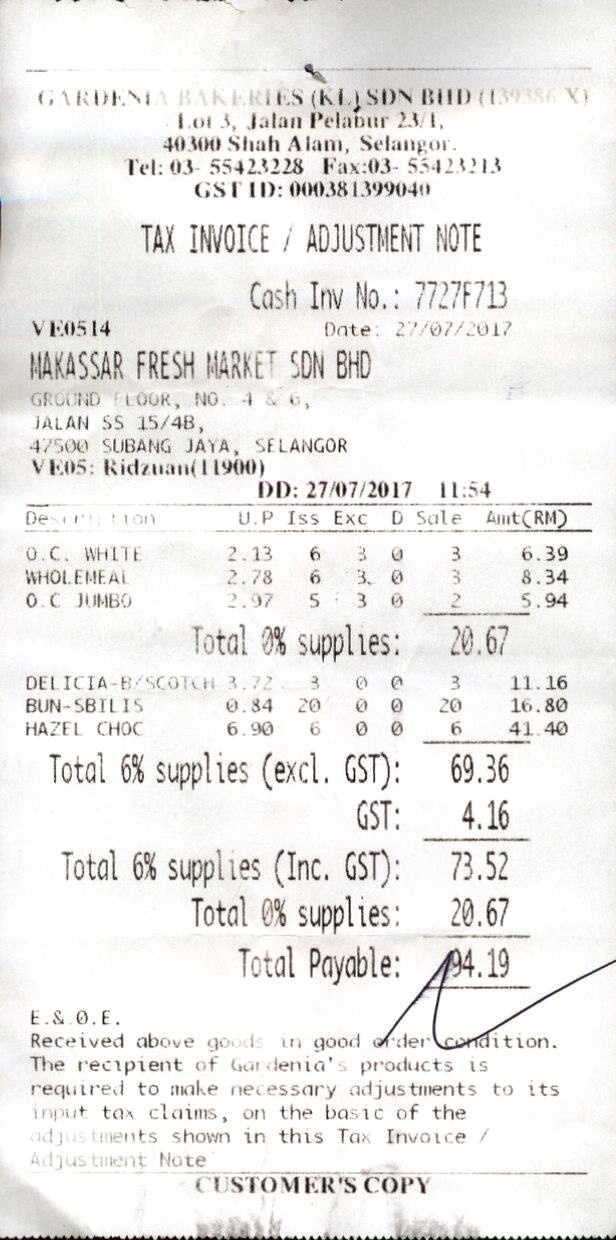
GARDENIA BAKERIES (KL) SDN BHD (139386 X)
LOT 3, JALAN PELABUR 23/1,
40300 SHAH ALAM, SELANGOR.
TEL: 03- 55423228
FAX:03- 55423213
GST ID: 000381399040
TAX INVOICE / ADJUSTMENT NOTE
CASH INV NO.: 7727F713
VE0514
DATE: 27/07/2017
MAKASSAR FRESH MARKET SDN BHD
GROUND FLOOR, NO. 4 & 6,
JALAN SS 15/4B,
47500 SUBANG JAYA, SELANGOR
VE05: RIDZUAN(11900)
DD: 27/07/2017
11:54
DES
U.P
ISS
EXC
D
SALE
AMT(RM)
O.C. WHITE
2.13
6
3
0
3
6.39
WHOLEMEAL
2.78
6
3
0
3
8.34
O.C JUMBO
2.97
5
3
0
2
5.94
TOTAL 0% SUPPLIES:
20.67
DELICIA-B/SCOTCH
3.72
3
0
0
3
11.16
BUN-SBILIS
0.84
20
0
0
20
16.80
HAZEL CHOC
6.90
6
0
0
6
41.40
TOTAL 6% SUPPLIES (EXCL. GST):
69.36
GST:
4.16
TOTAL 6% SUPPLIES (INC. GST):
73.52
TOTAL 0% SUPPLIES:
20.67
TOTAL PAYABLE:
94.19
E.&.0.E.
RECEIVED ABOVE GOODS IN GOOD ORDER CONDITION.
THE RECIPIENT OF GARDENIA'S PRODUCTS IS
REQUIRED TO MAKE NECESSARY ADJUSTMENTS TO ITS
INPUT TAX CLAIMS, ON THE BASIC OF THE
ADJUSTMENTS SHOWN IN THIS TAX INVOICE /
ADJUSTMENT NOTE
CUSTOMER'S COPY
TION